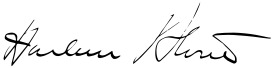
Signature of: harlan f stone